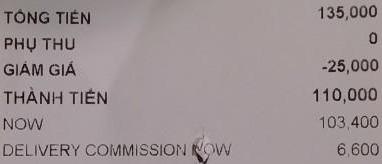
TỔNG TIỀN 135,000
PHỤ THU 0
GIẢM GIÁ -25,000
THÀNH TIỀN 110,000
NOW 103,400
DELIVERY COMMISSION NOW 6,600